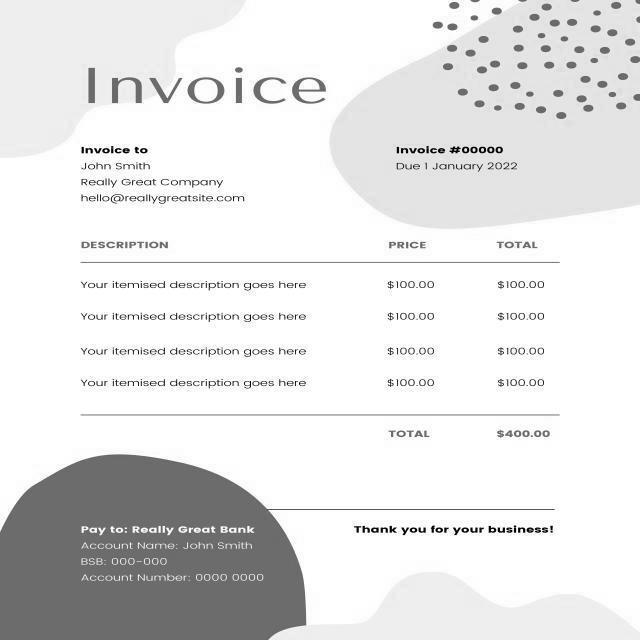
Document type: Invoice